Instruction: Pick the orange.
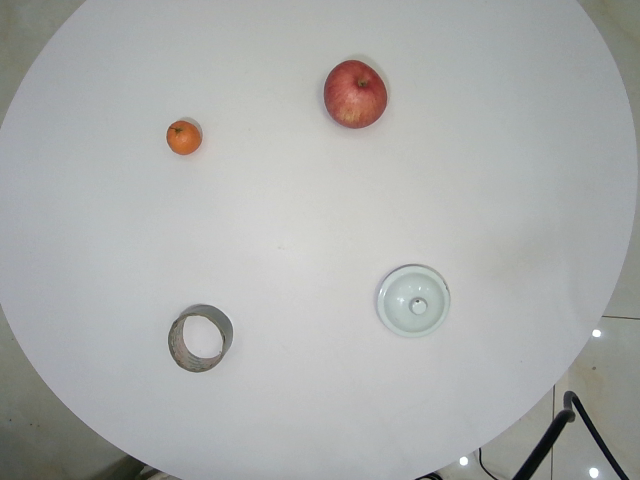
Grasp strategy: vertical